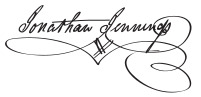
Signature of: jonathan jennings